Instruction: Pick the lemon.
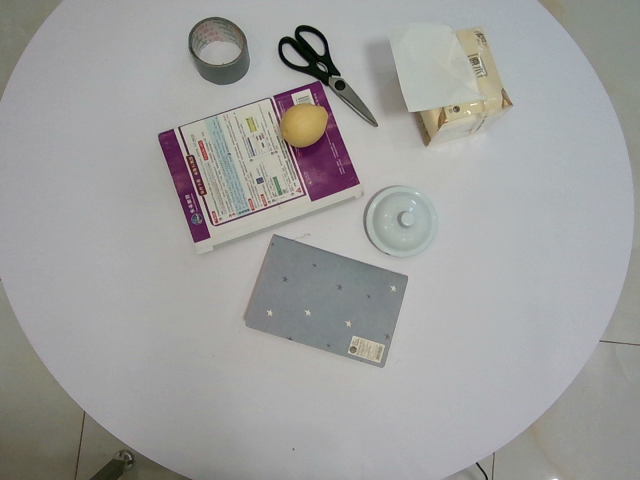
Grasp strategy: vertical